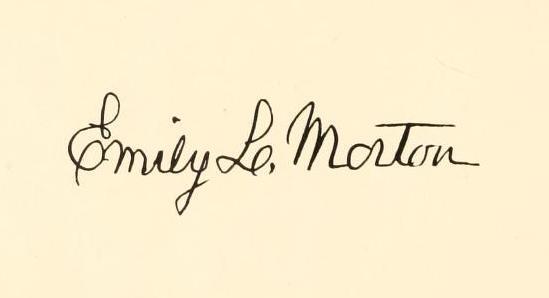
Signature of: emily l morton